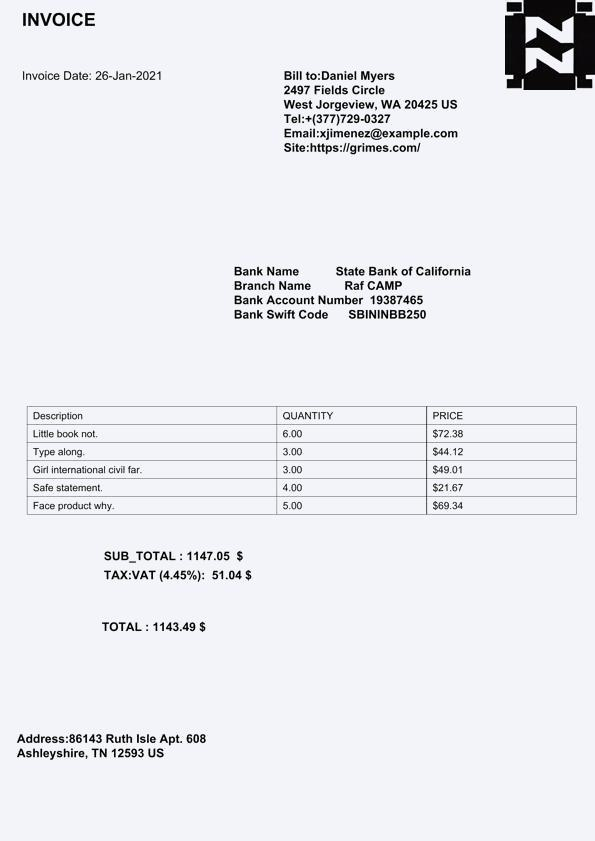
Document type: Invoice